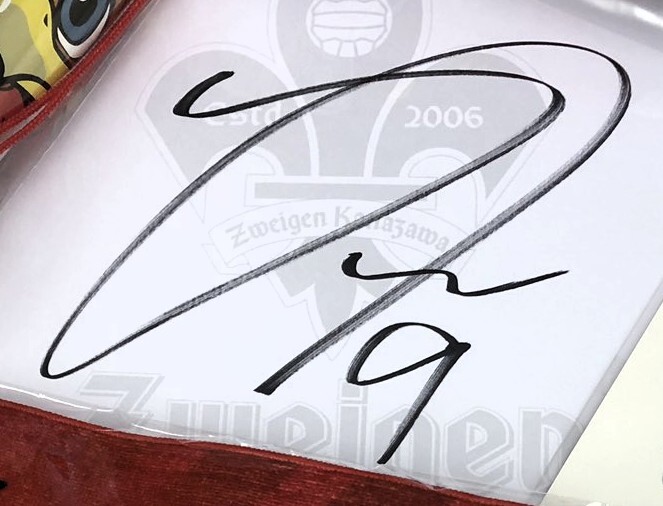
Signature of: shion niwa